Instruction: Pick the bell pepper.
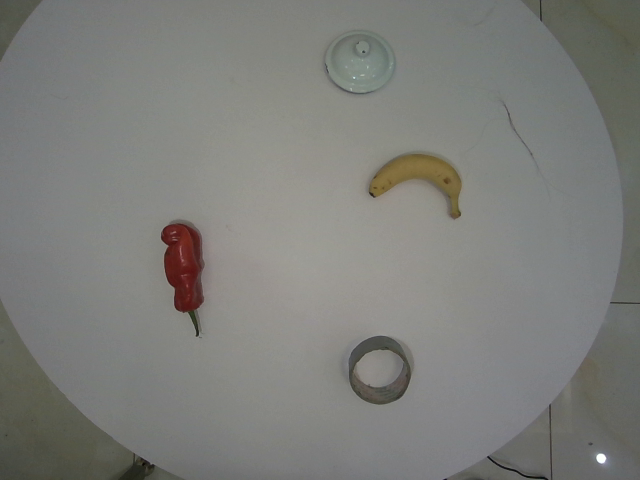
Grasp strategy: vertical